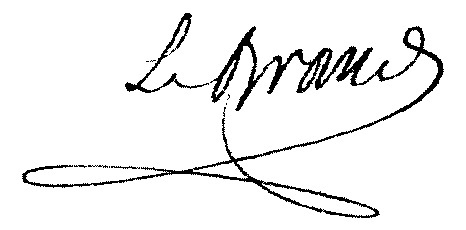
Signature of: jérôme legrand